Question: How does the patient history play a role?
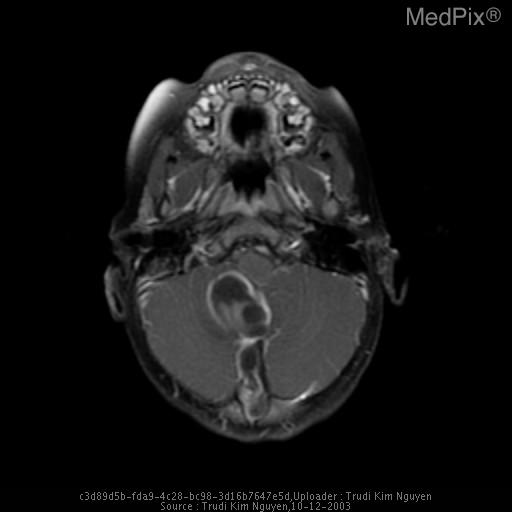
Answer: The patient's history of 21 month old male with high fever, mental status changes and possible seizure. is key in understanding the case.